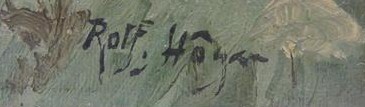
Signature of: rudolf alfred höger